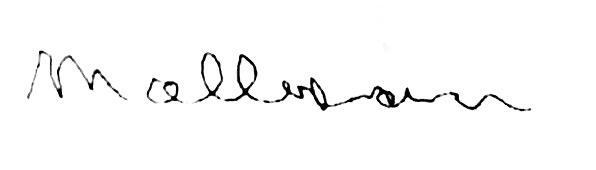
Signature of: carlos mallmann